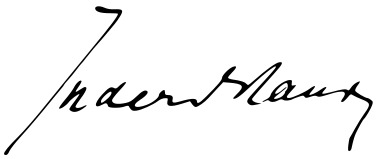
Signature of: carl von in der maur